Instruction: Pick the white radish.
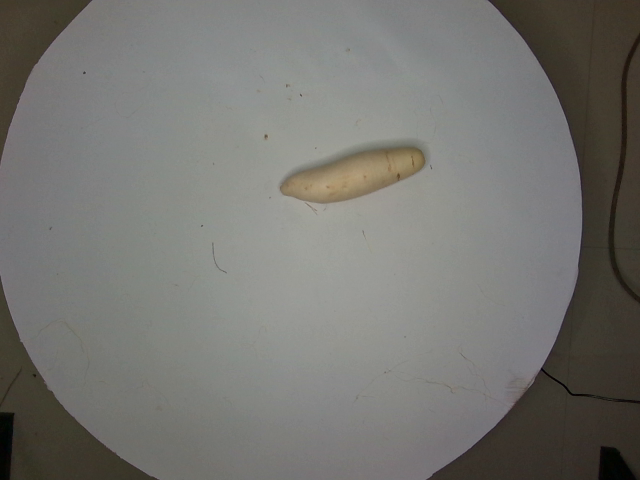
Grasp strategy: vertical